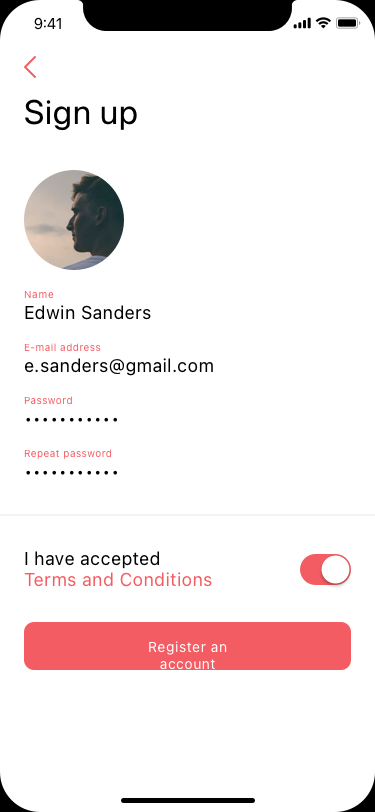
Text in this UI design:
Sign up
Edwin Sanders
Name
e.sanders@gmail.com
E-mail address
•••••••••••
Password
Repeat password
•••••••••••
I have accepted
Terms and Conditions